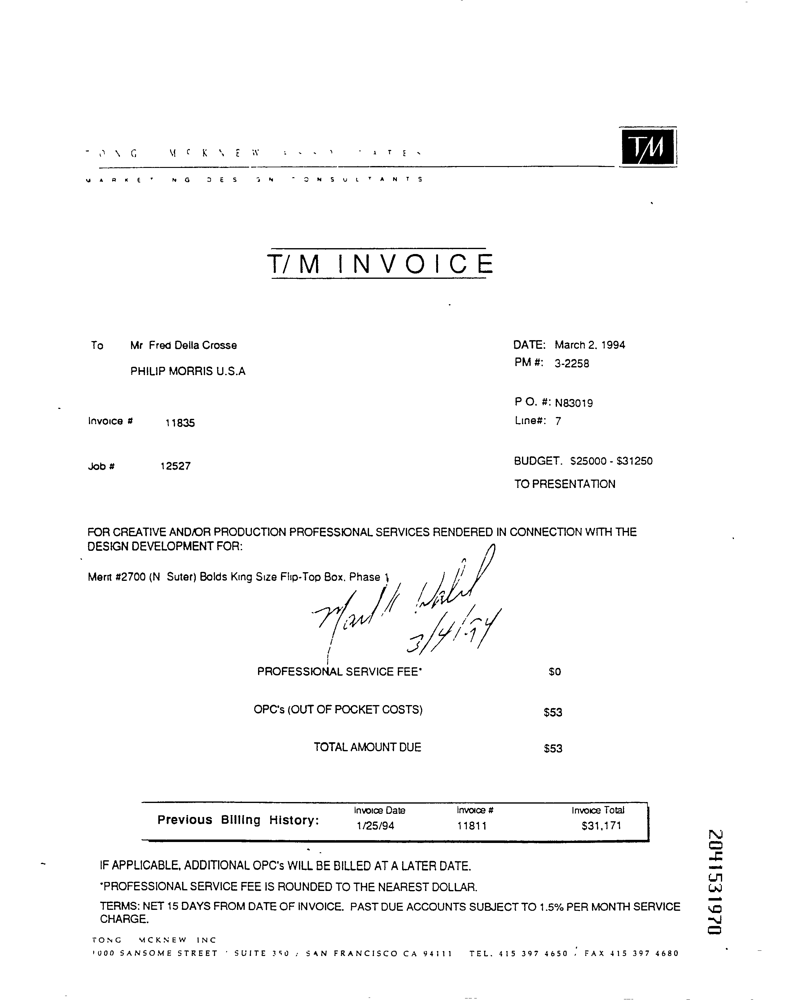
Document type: Invoice